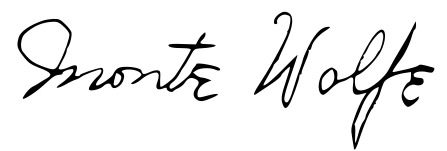
Signature of: monte wolfe